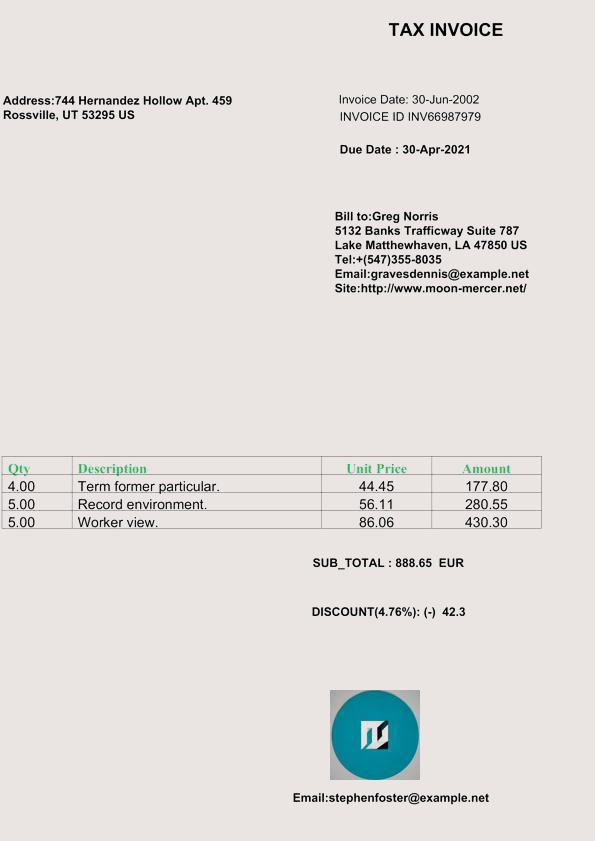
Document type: Invoice